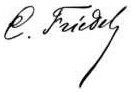
Signature of: charles friedel